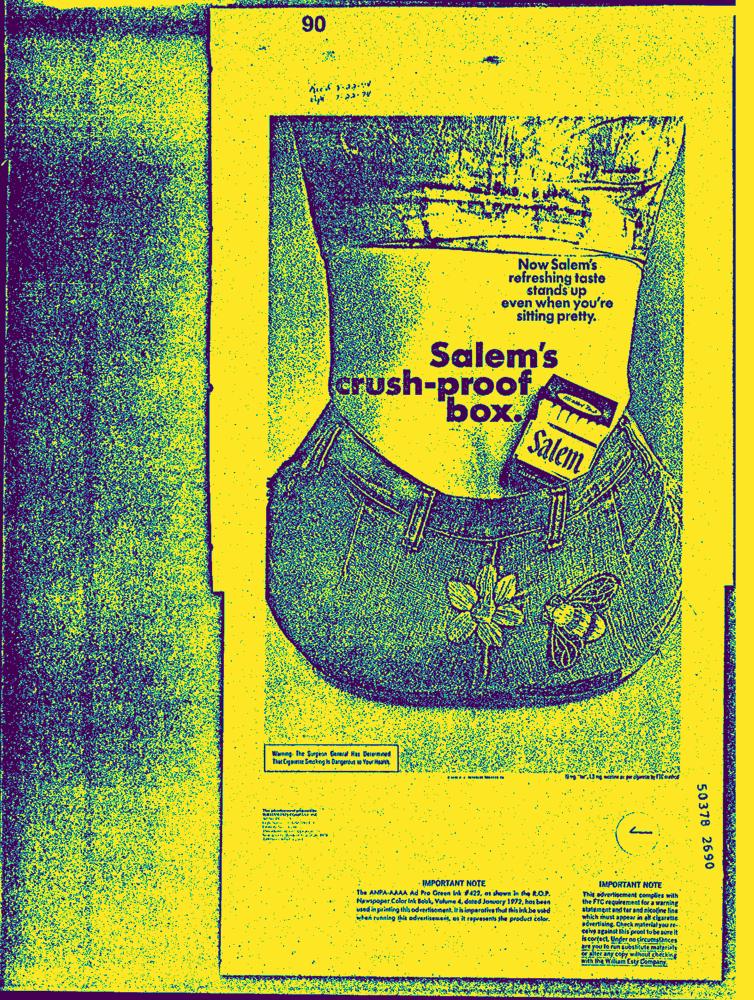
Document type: AD